Question: What is the mailing or notice date provided in the document?
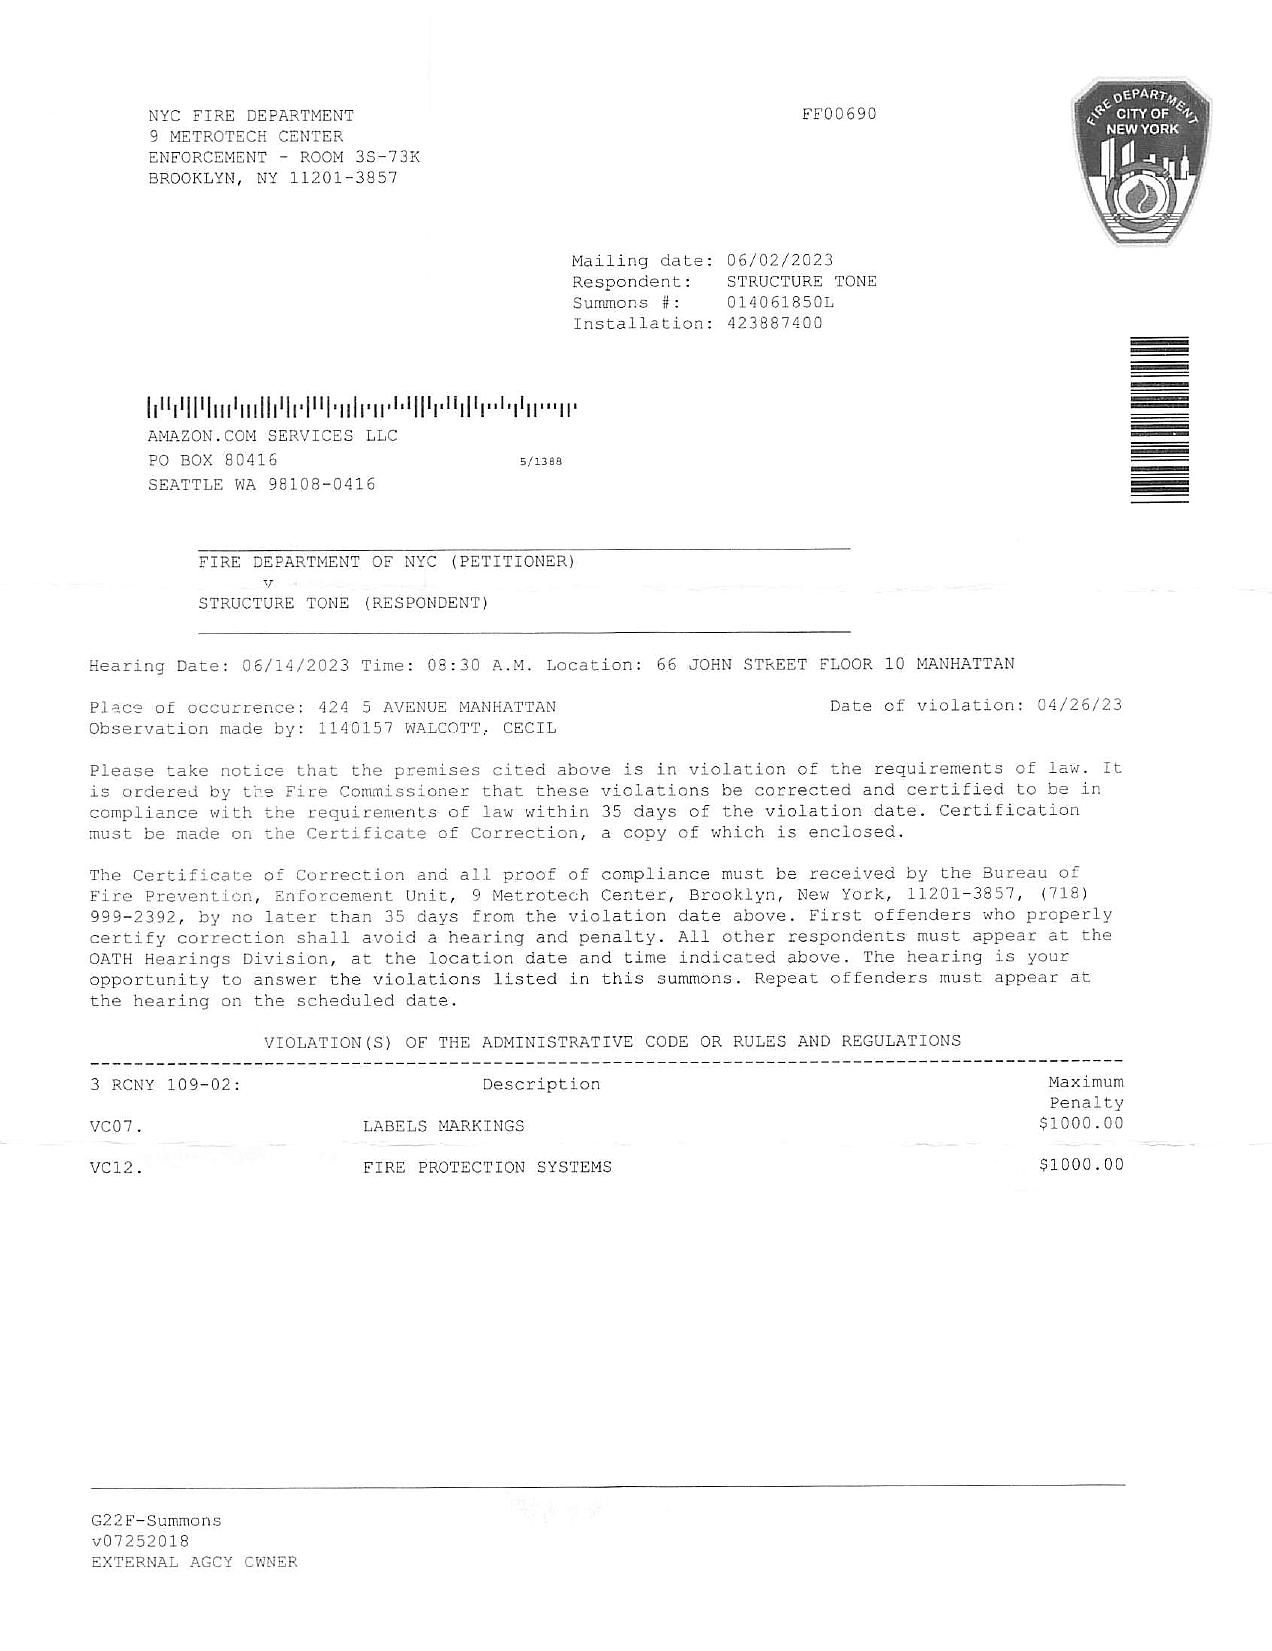
Answer: "6/2/23"